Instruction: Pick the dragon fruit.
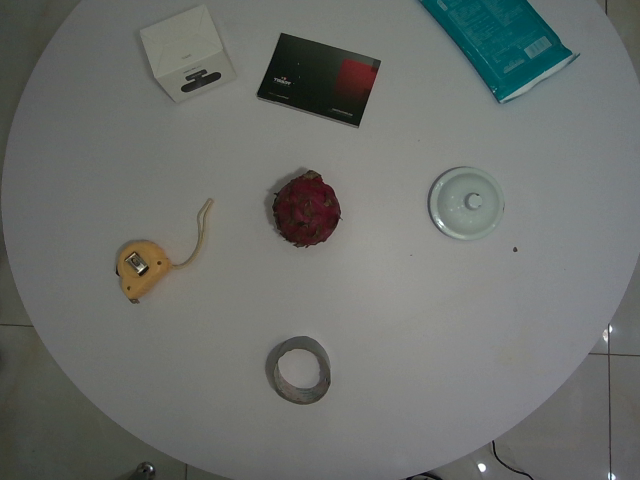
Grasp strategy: vertical